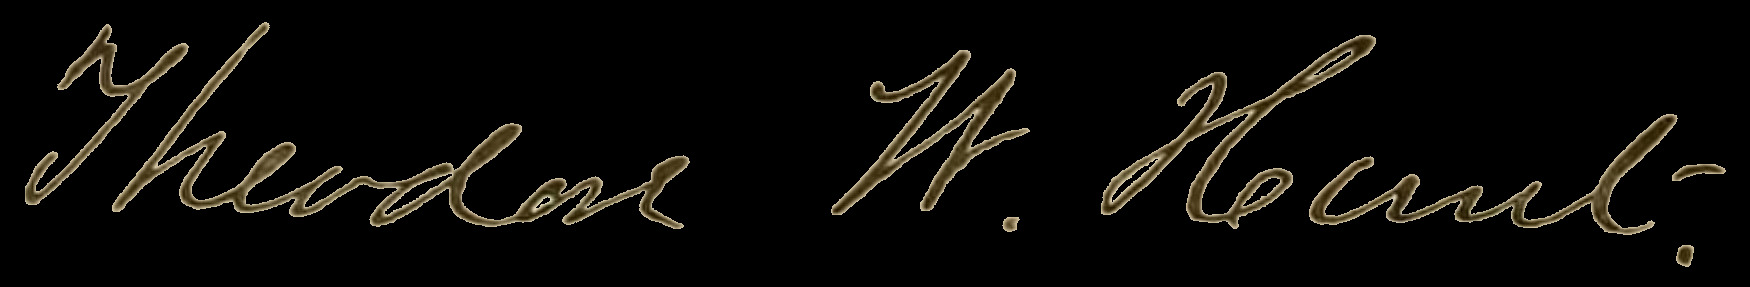
Signature of: theodore w hunt